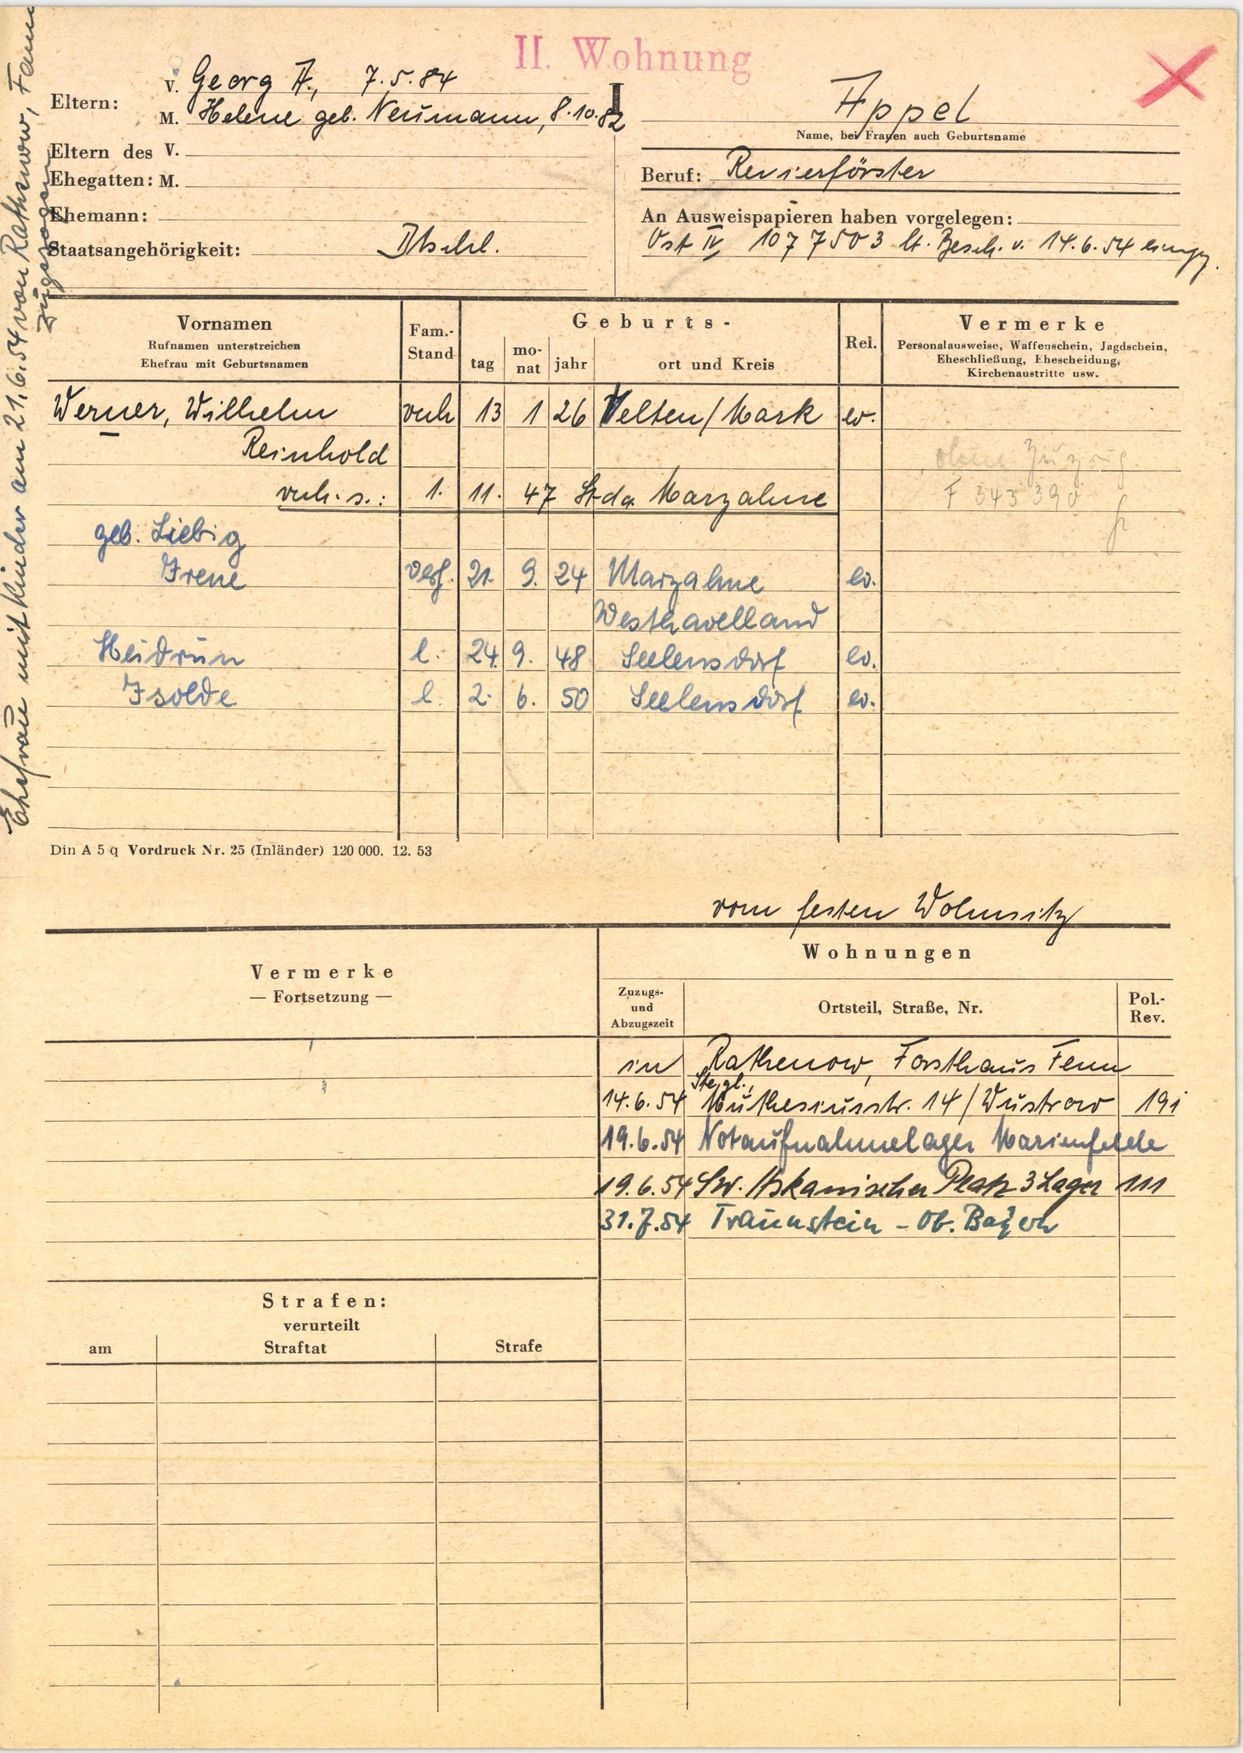
Appel